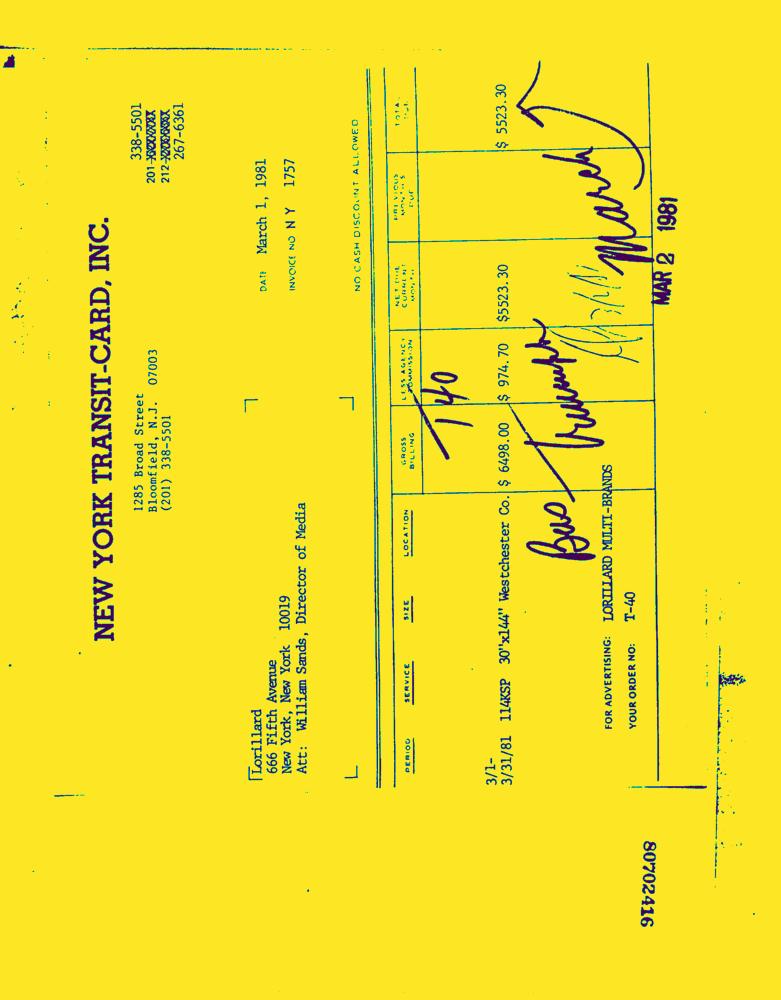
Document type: Invoice-Doc